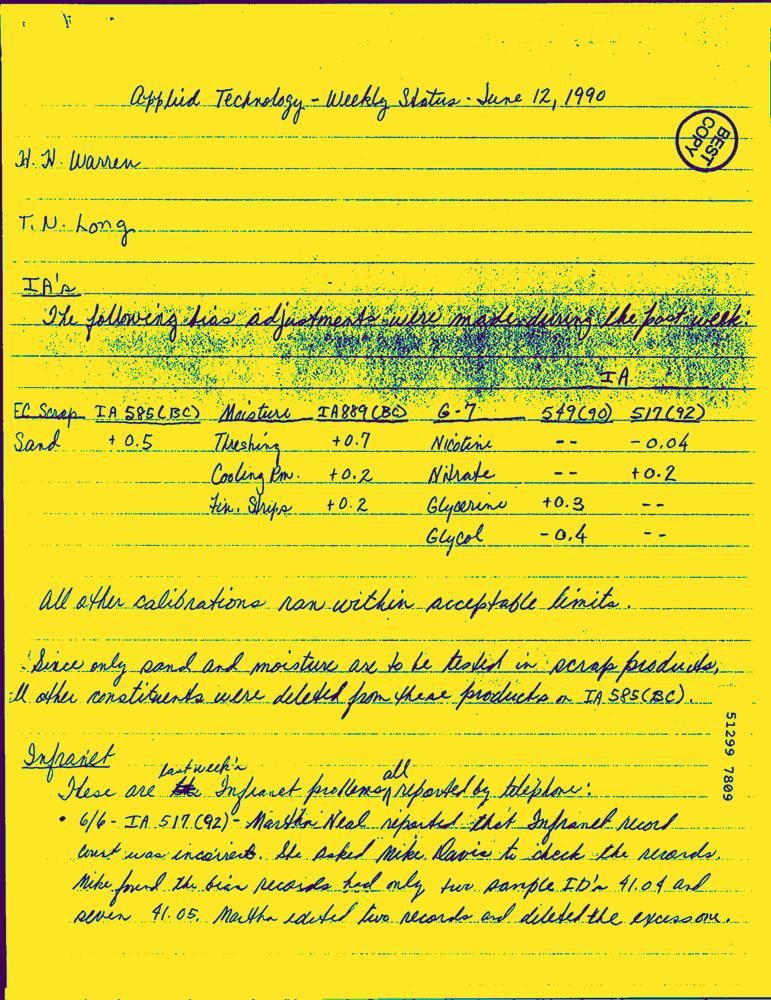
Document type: Hand-Written